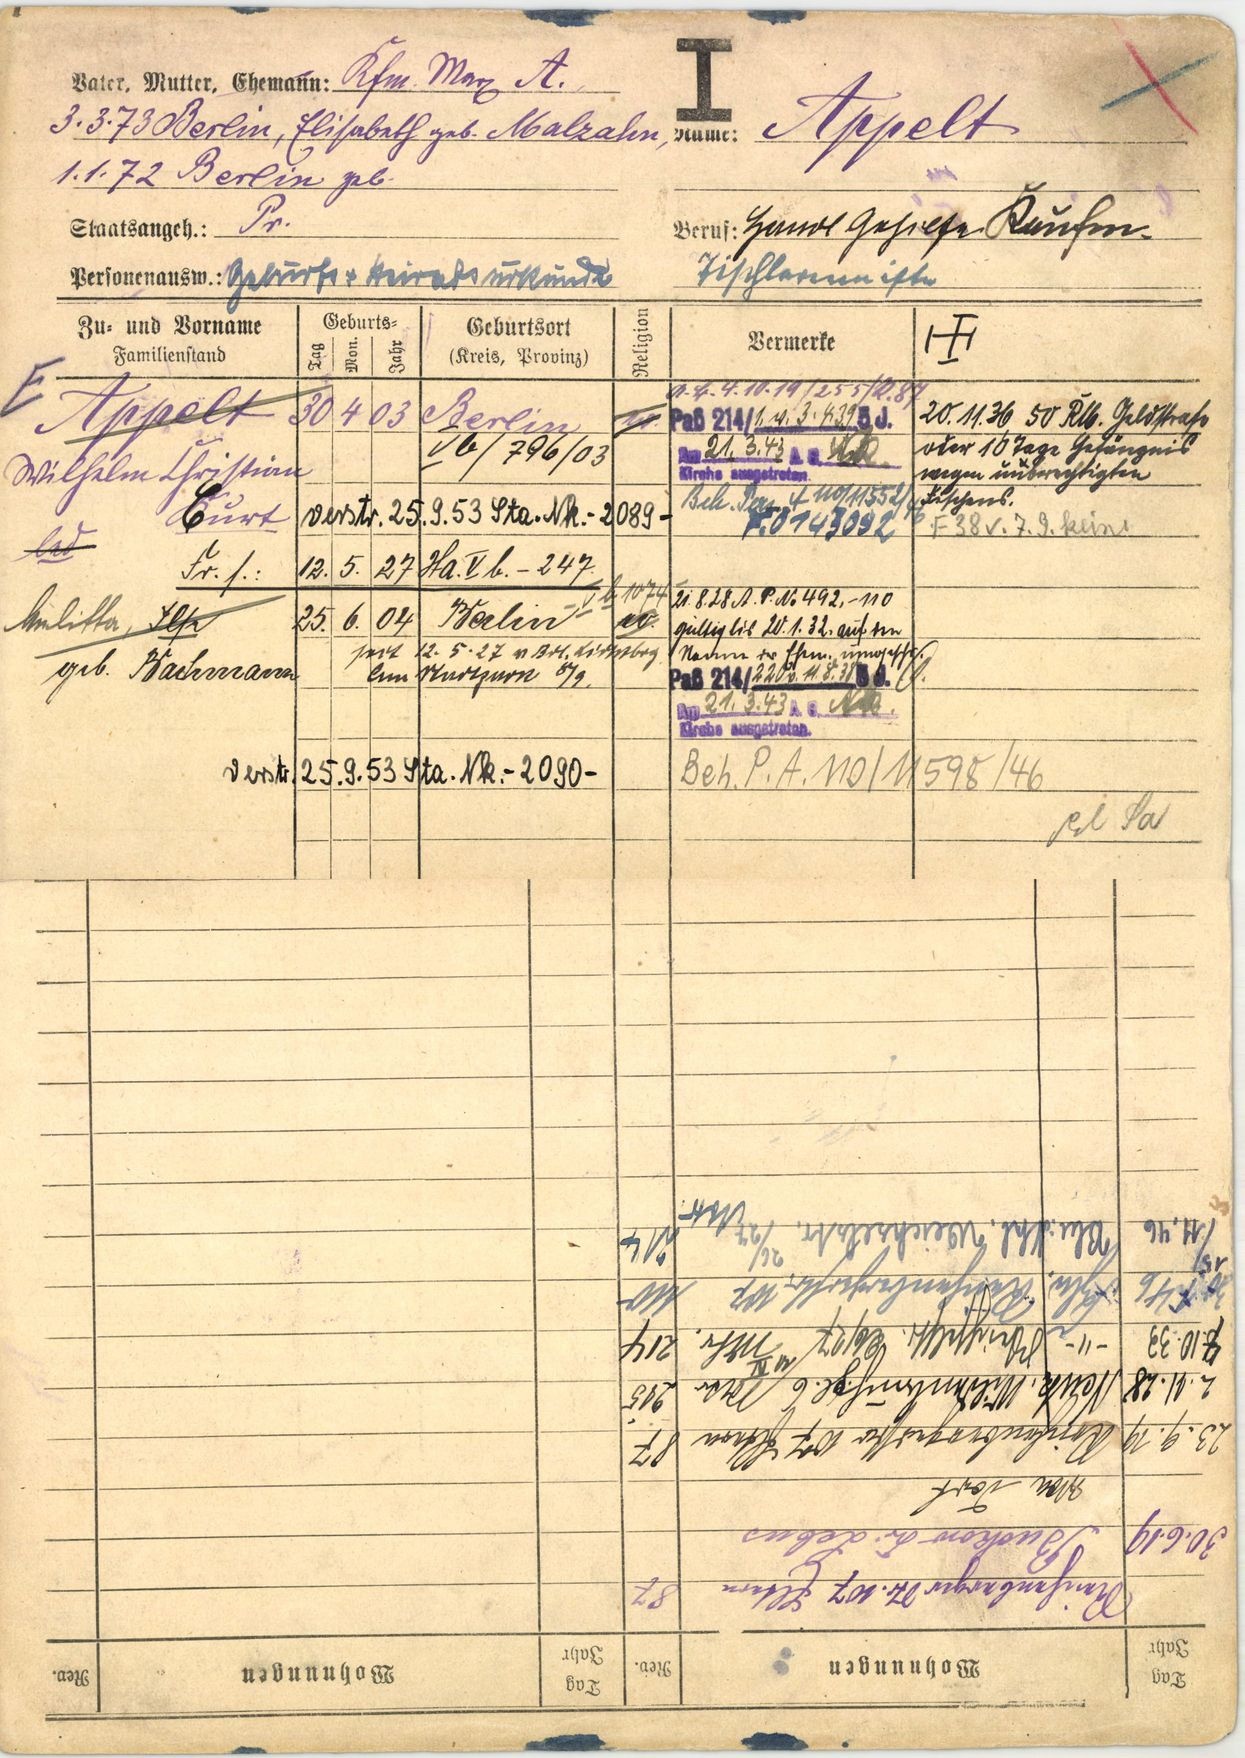
Appelt